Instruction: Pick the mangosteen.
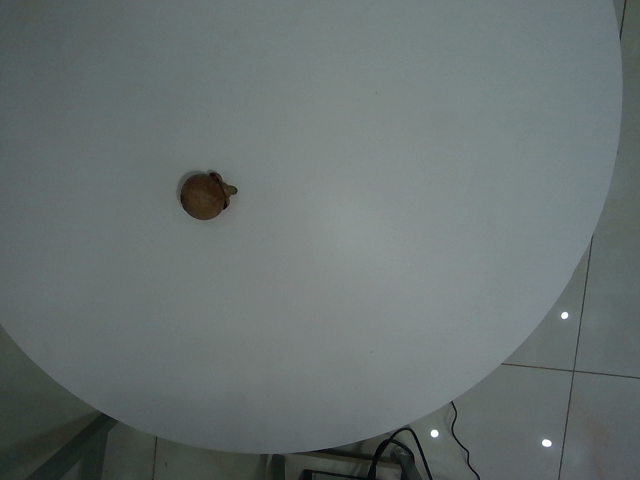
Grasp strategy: vertical